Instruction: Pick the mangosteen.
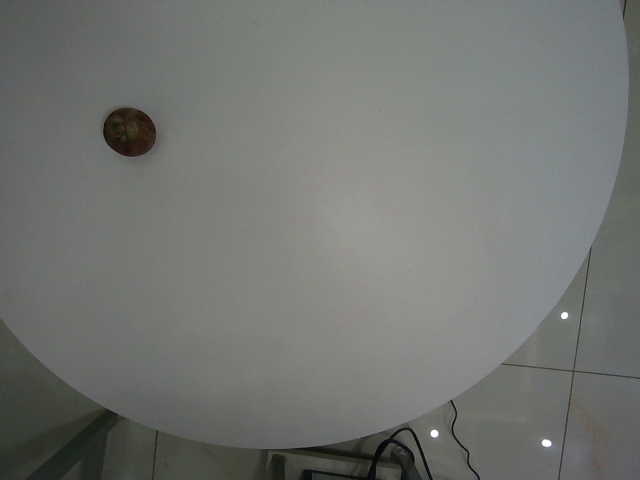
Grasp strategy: vertical